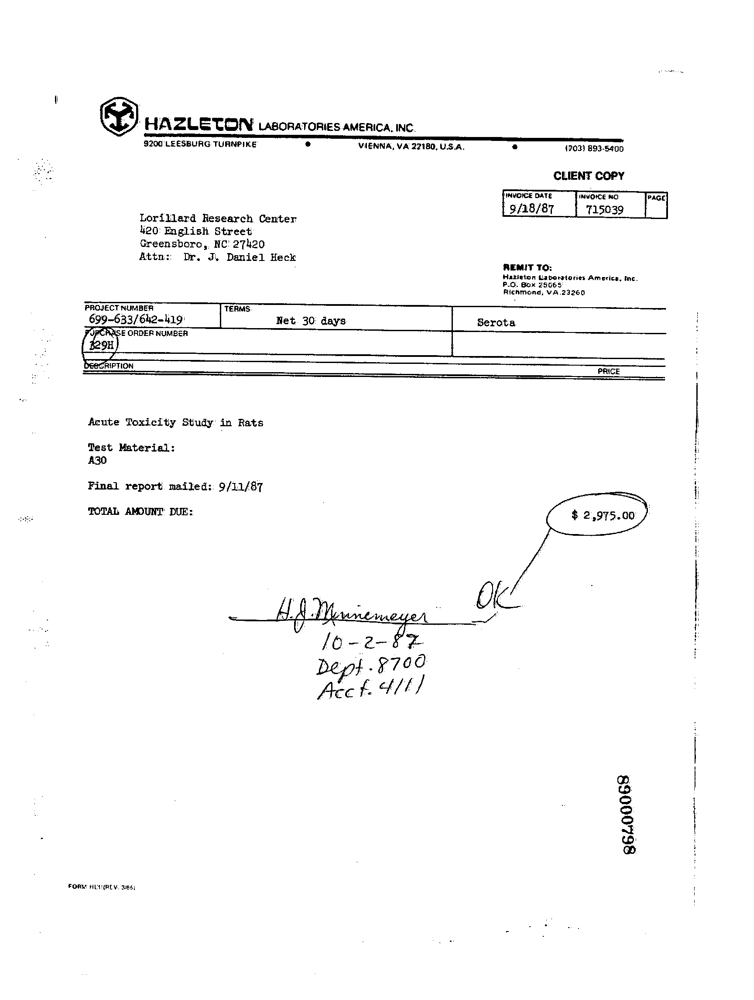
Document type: Invoice